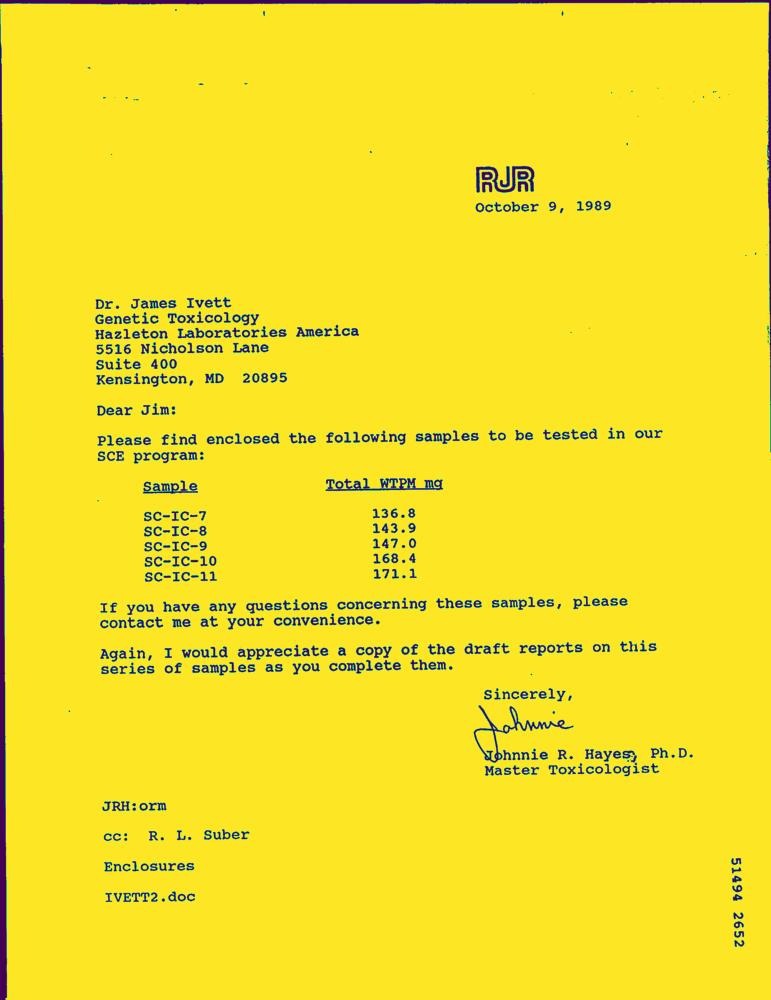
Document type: Hand-Written